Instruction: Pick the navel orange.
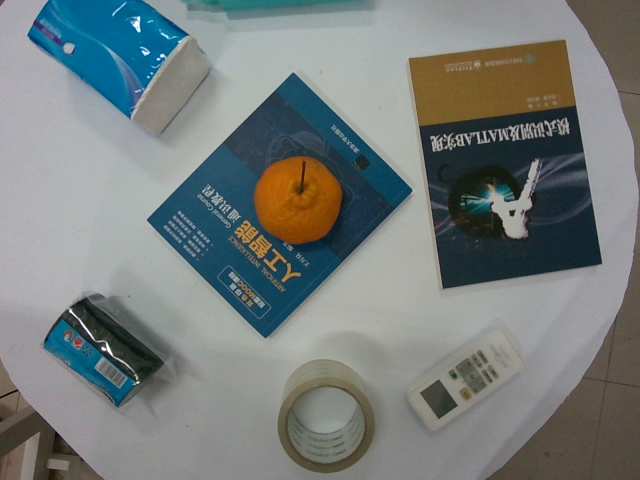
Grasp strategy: vertical